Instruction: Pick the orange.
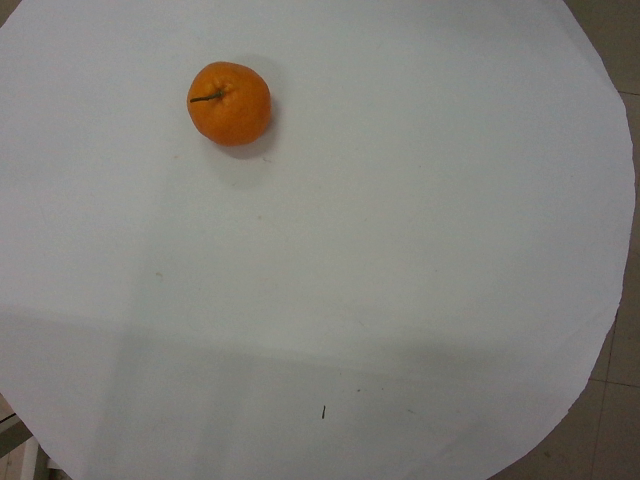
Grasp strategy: vertical